Question: What is the name of the tenant mentioned in the document?
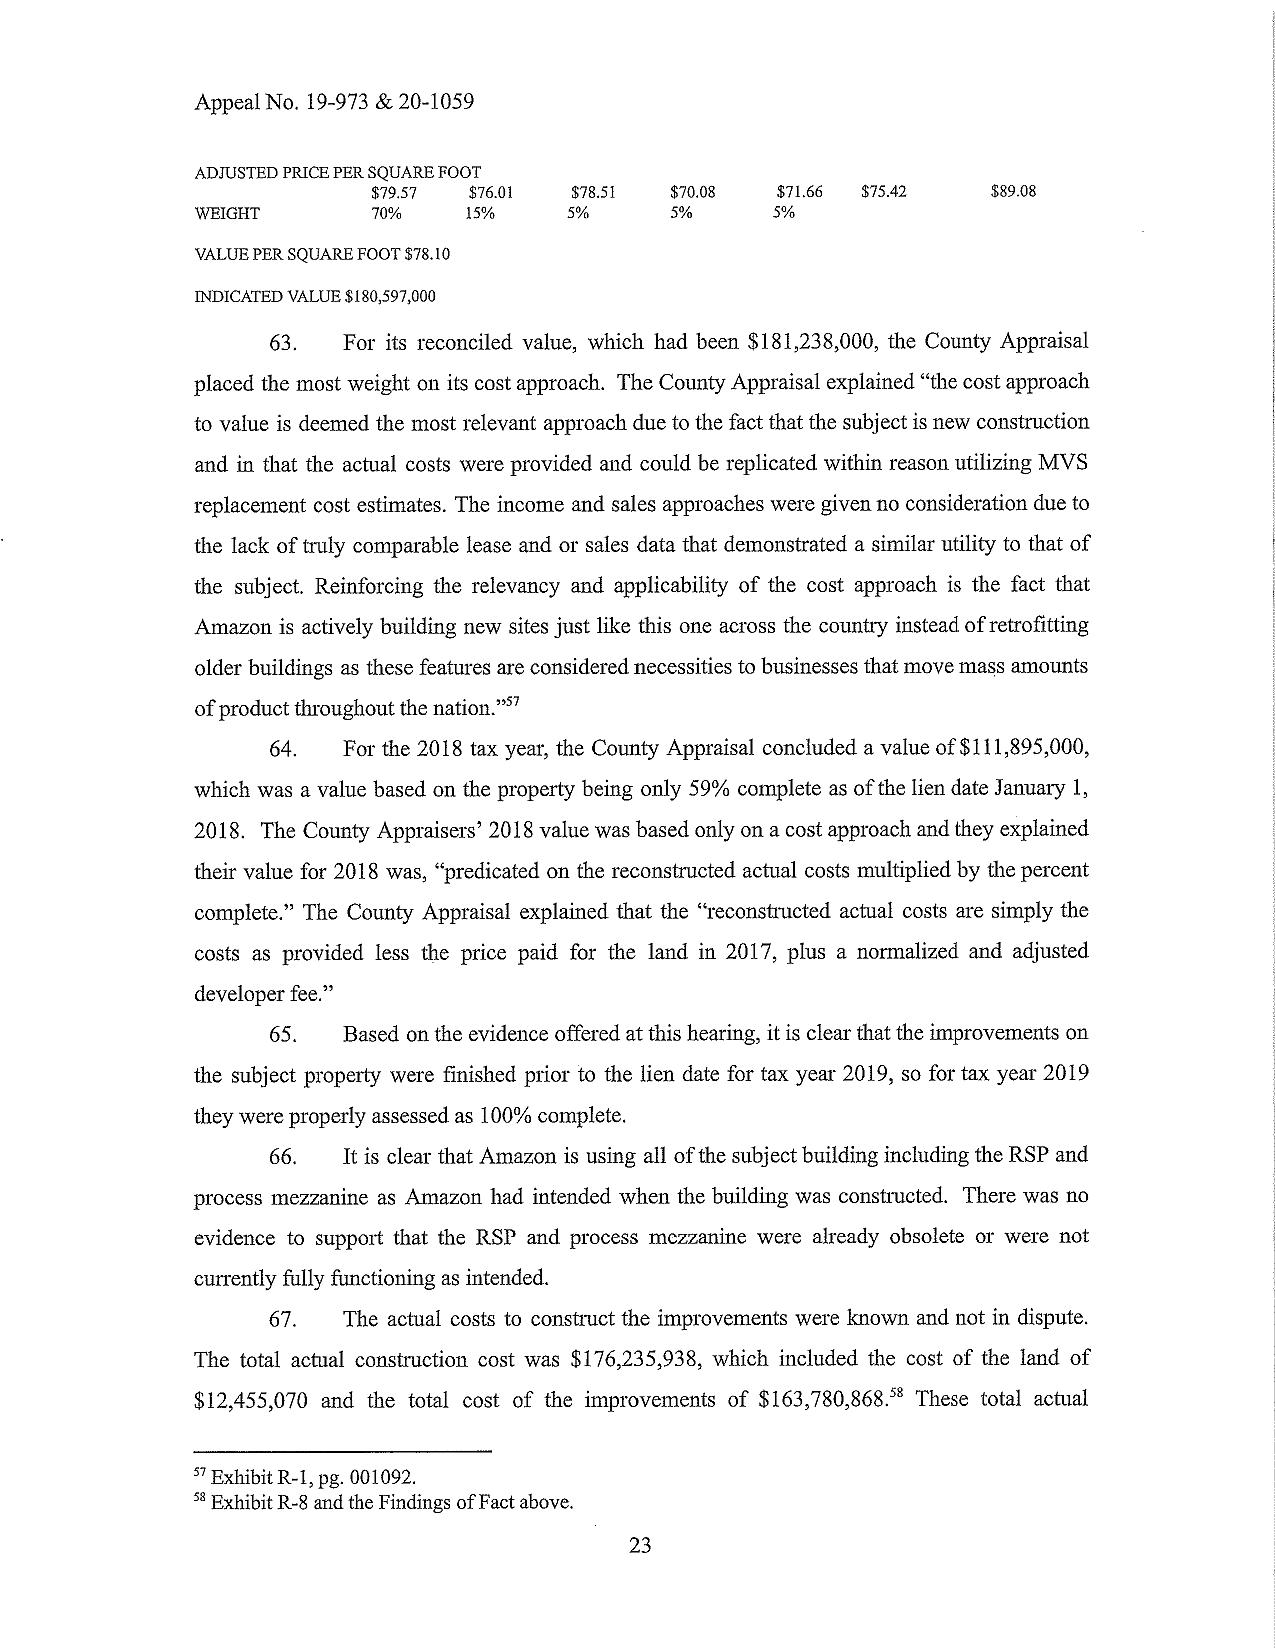
Answer: "Amazon"